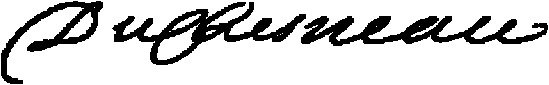
Signature of: jacques duchesneau de la doussinière et d ambault